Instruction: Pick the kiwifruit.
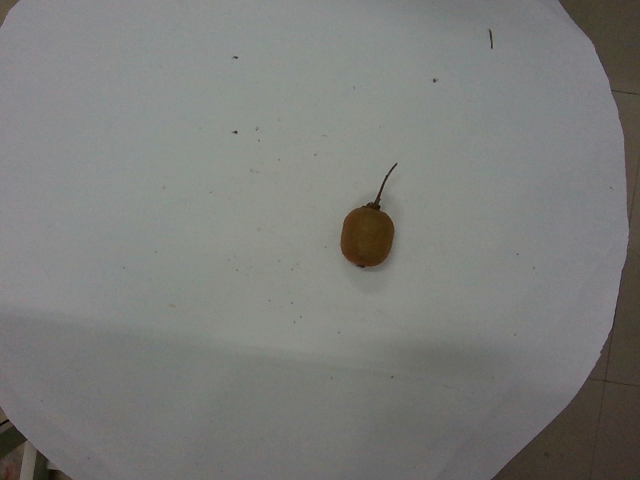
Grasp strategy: vertical